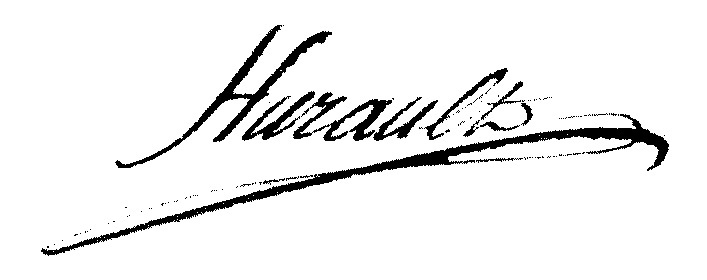
Signature of: joseph alexandre benjamin hurault